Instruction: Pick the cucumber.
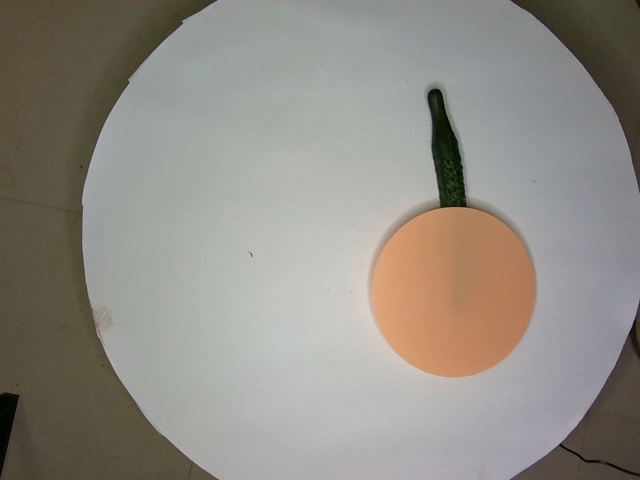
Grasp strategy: vertical